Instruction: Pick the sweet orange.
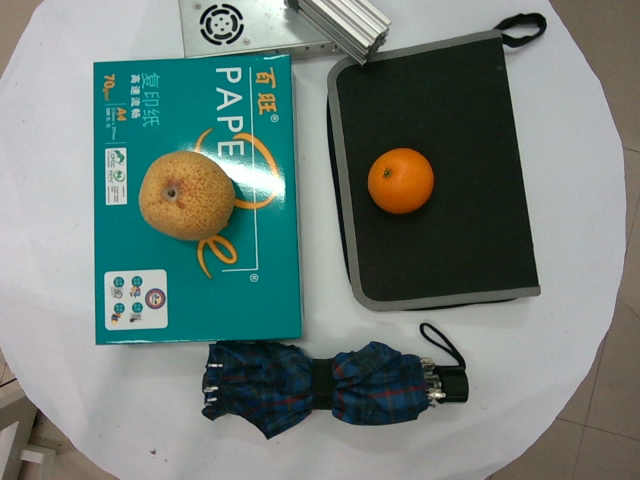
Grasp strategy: vertical